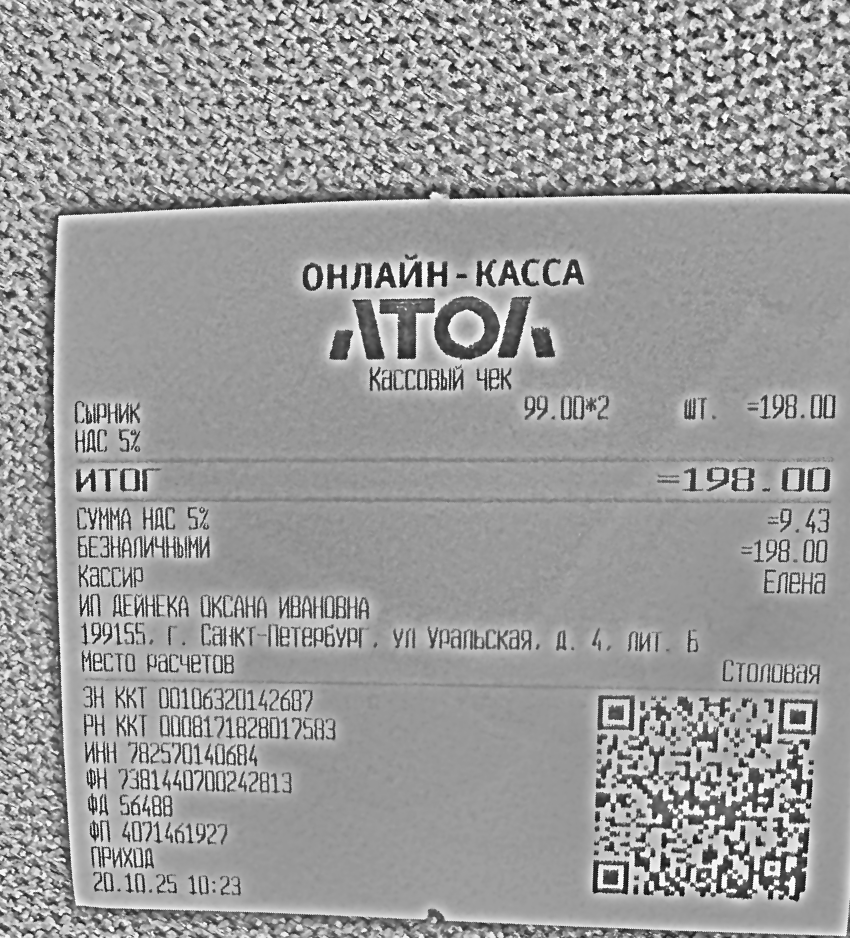
Продавец: ИП ДЕЙНЕКА ОКСАНА ИВАНОВНА
ИНН: 782570140684
Дата: 20.10.25 10:23
Товары: Сырник
Количество: 2
Цена: 99.00
Сумма: 198.00
Итого: 198.00